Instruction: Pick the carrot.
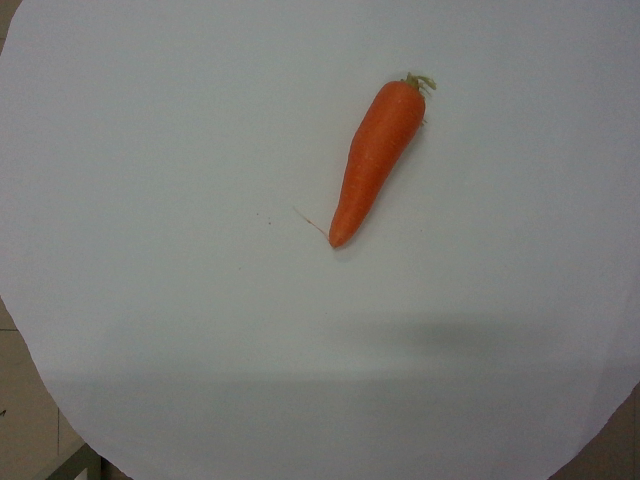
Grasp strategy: vertical